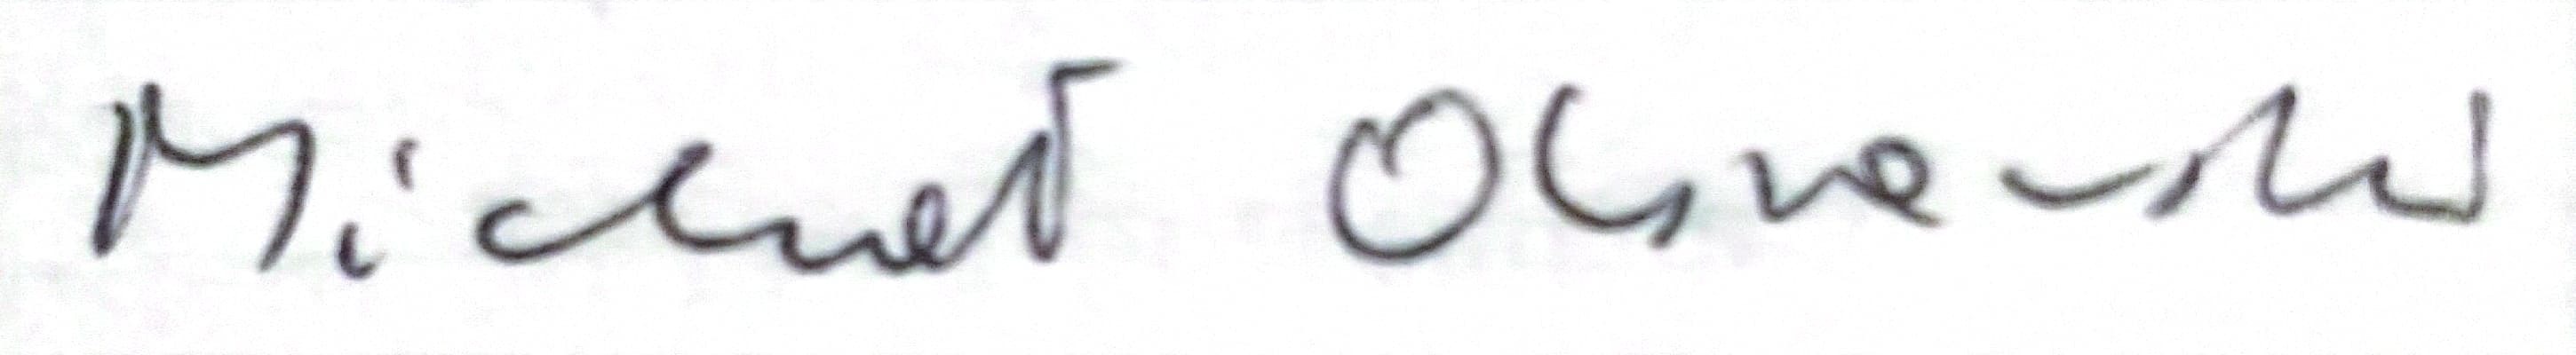
Signature of: michał olszewski